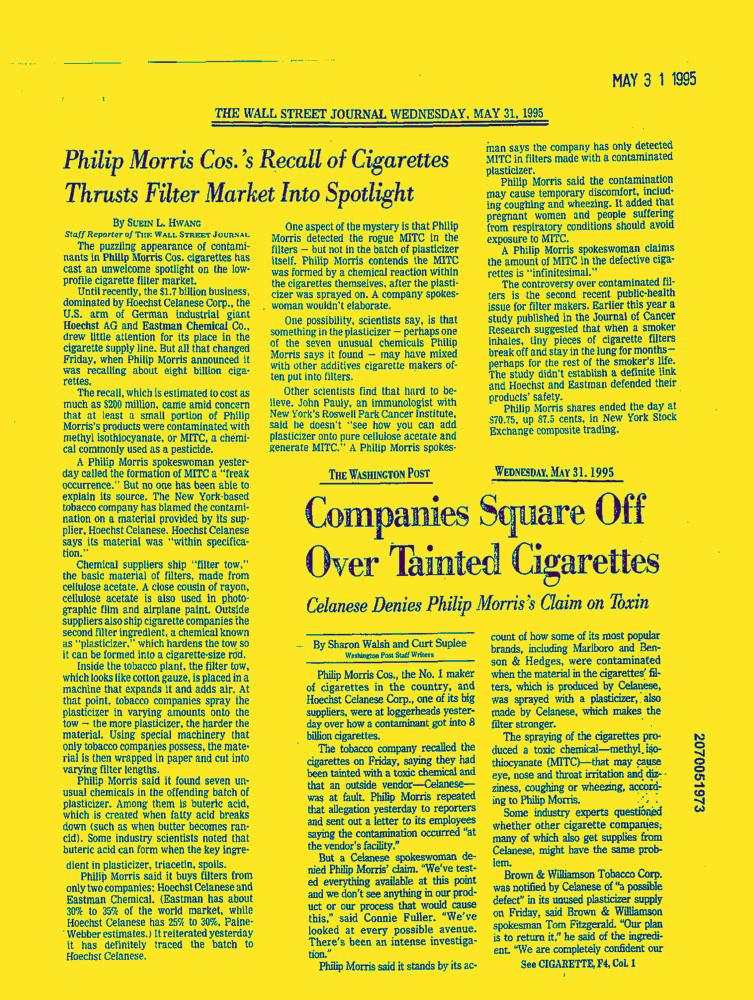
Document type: News-Article